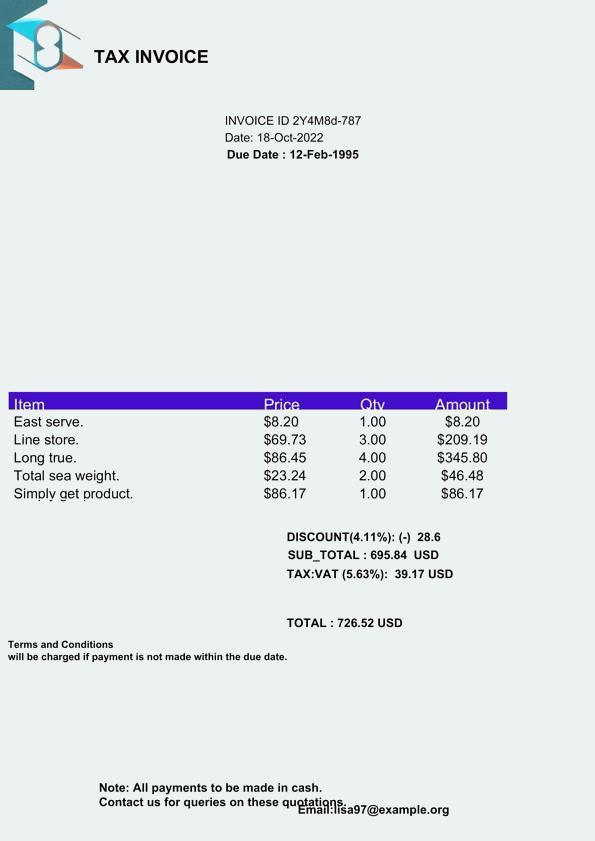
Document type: Invoice